Question: What might the diagnosis be?
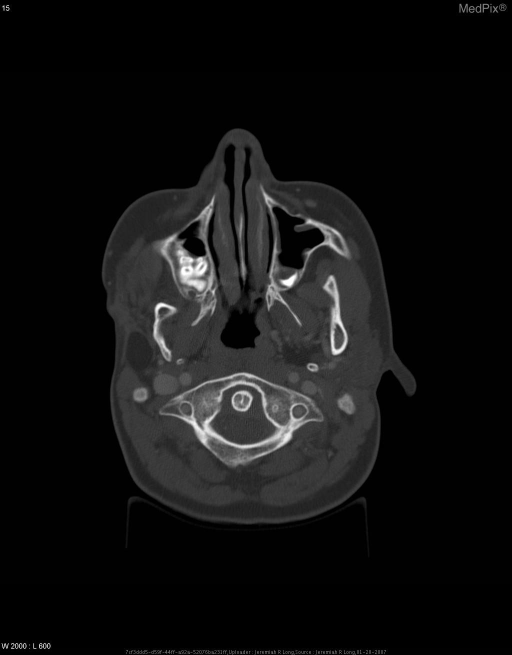
Answer: The possible diagnosis includes •  Goldenhar Syndrome
•  Hemifacial Microsomia.